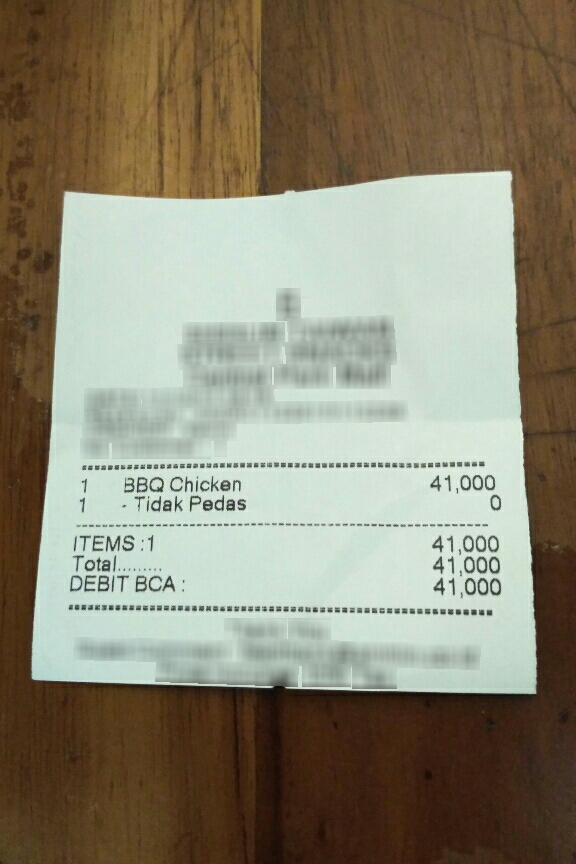
Extraction:
receipt: line_items: name: BBQ Chicken
price: 41,000
qty: 1
name: Tidak Pedas
price: 0
qty: 1
subtotal: 41,000
total: 41,000